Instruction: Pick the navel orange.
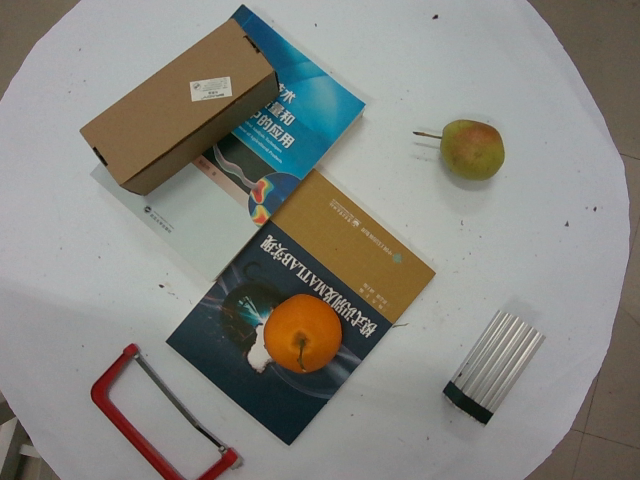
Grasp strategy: vertical